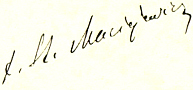
Signature of: stanisław maciejewicz